Question: Explain the disease:
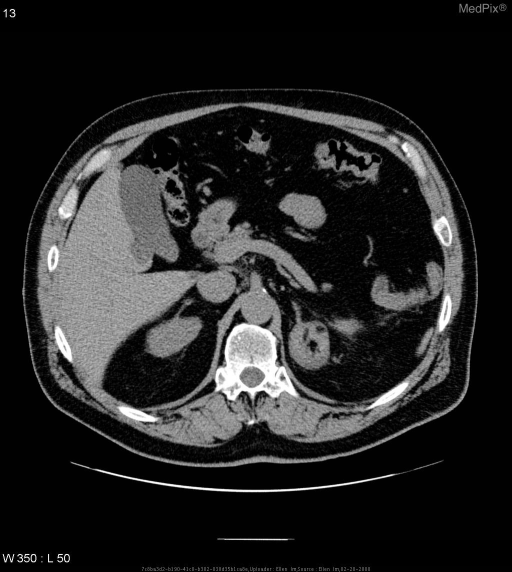
Answer: The disease is discussed as: Lesions/Condition: Adrenal Mass

Pathophysiology: There is no clear understanding of how these lesions originate, however one largely accepted theory explains it as metaplasia of reticuloendothelial cells of blood capillaries in the adrenal gland in response to various stimuli.

Associations/Predisposing  Factors: rare potential of spontaneous rupture producing retroperitoneal hemorrhage.

Common  Locations: Most myelolipomas occur within the adrenal gland but in rare cases are found extra-adrenal such as mediastinum, perirenal and pararenal retroperitoneum

Demographics: Male to female ratio is 1:1, occurs mostly at 5th through 7th decades

Histology: mature adipose tissue intermixed with hematopoietic elements to include megakaryocytes

Gross  Appearance: size varies from several millimeters to 30cm

Radiology:
CT is the diagnostic modality of choice as evidence of macroscopic focal fat density, interspersed with the higher-attenuation myeloid tissue

Prognosis  and  Treatment:  Adrenal Myelolipomas are usually benign lesions and do not undergo malignant transformations.  Most patients are asymptomatic.  However some potential complications include spontaneous rupture resulting in retroperitoneal hemorrhage, which is noted to be rare.